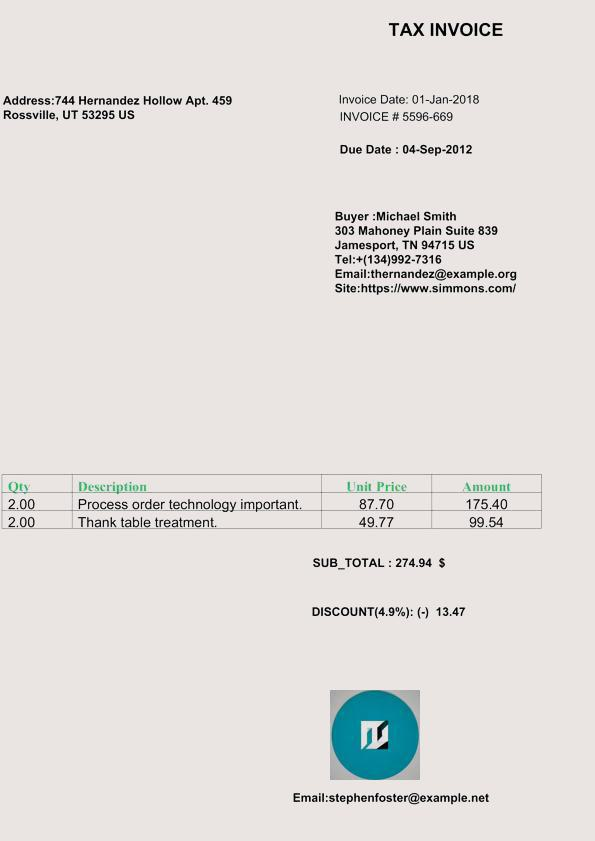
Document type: Invoice